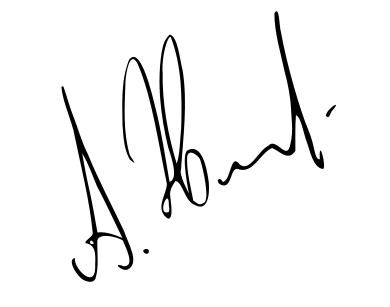
Signature of: andrei khomutov